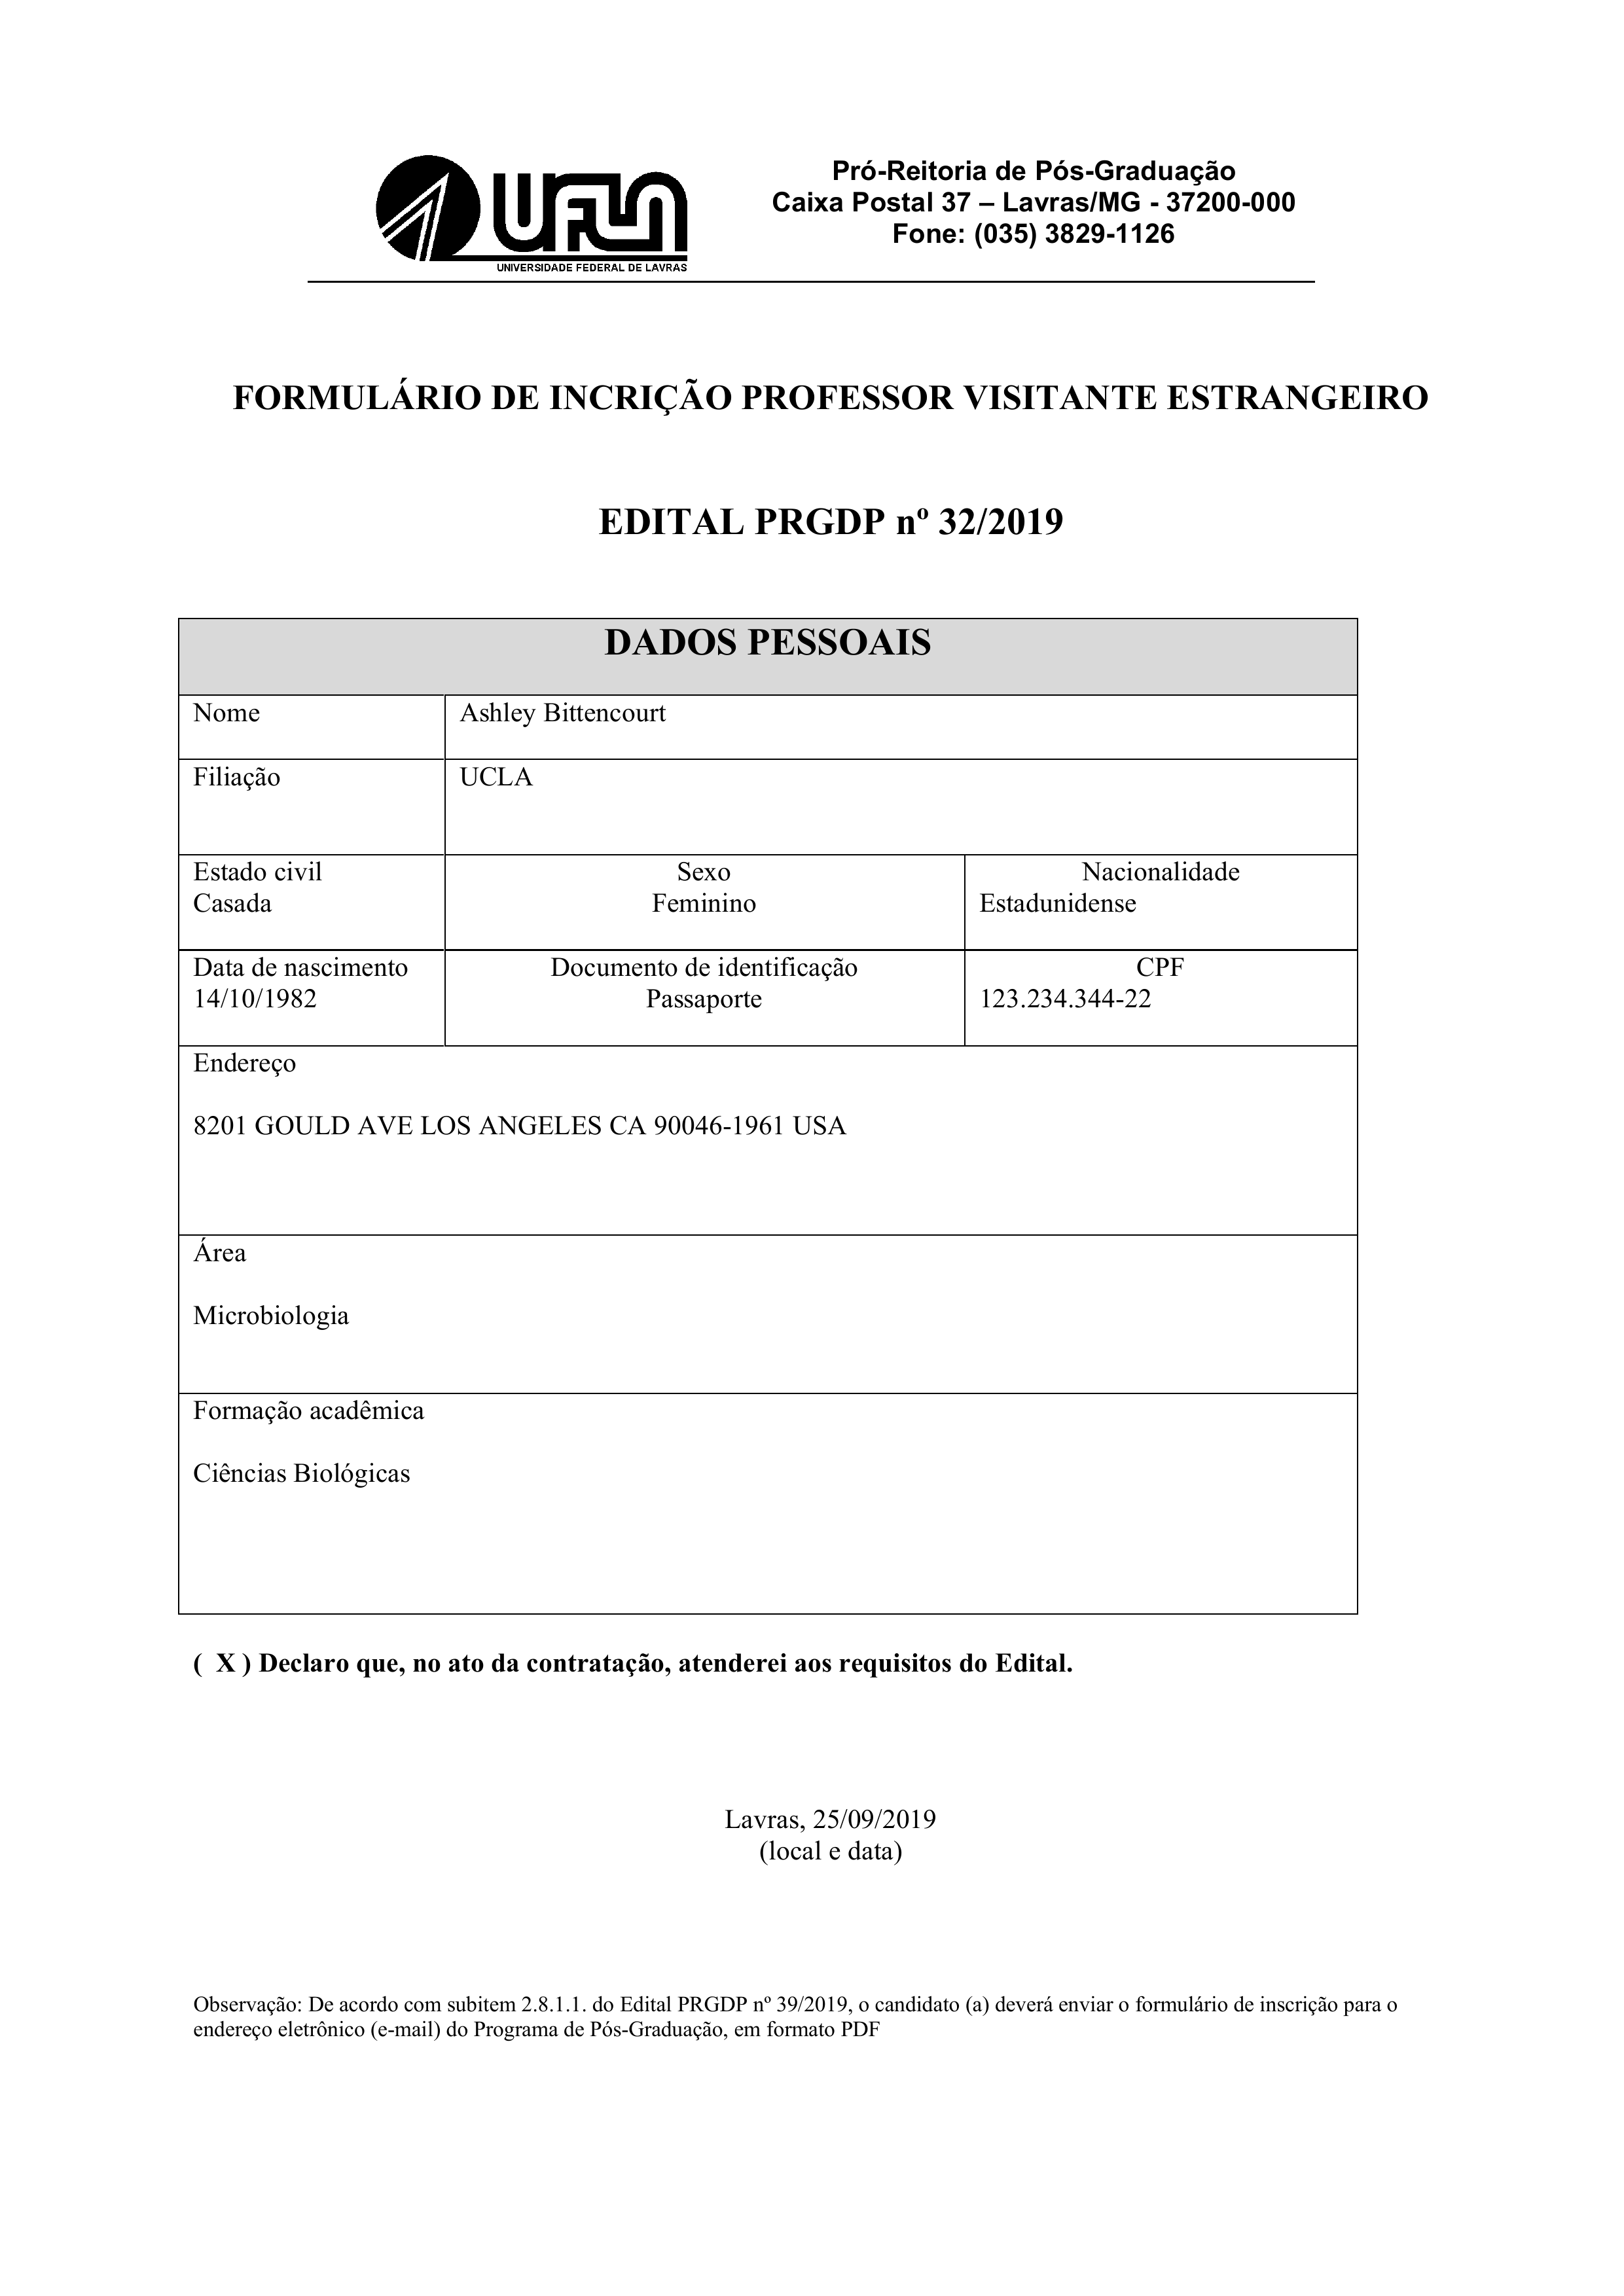
Pró-Reitoria de Pós-Graduação
UFLA
Caixa Postal 37 — Lavras/MG - 37500-000
Fone: (035) 3829-1126
UNIVERSIDADE FEDERAL DE LAVRAS
FORMULÁRIO DE INCRIÇÃO PROFESSOR VISITANTE ESTRANGEIRO
EDITAL PRGDP nº 32/2019
DADOS PESSOAIS
Nome
Ashley Bittencourt
Filiação
UCLA
Estado civil
Casada
Nacionalidade
Estadunidense
Sexo
Feminino
Data de nascimento
14/10/1982
Documento de identificação
Passaporte
CPF
123.234.344-22
Endereço
8201 GOULD AVE LOS ANGELES CA 90046-1961 USA
Área
Microbiologia
Formação acadêmica
Ciências Biológicas
Declaro que, no ato da contratação, atenderei aos requisitos do Edital.
(X)
(loc,al e data)
Lavras, 25/09/2019
Observação: De acordo com subitem 2.8.1.1. do Edital PRGDP nº 39/2019, o candidato (a) deverá enviar o formulário de inscrição para o endereço eletrônico (e-mail) do Programa de Pós-Graduação, em formato PDF